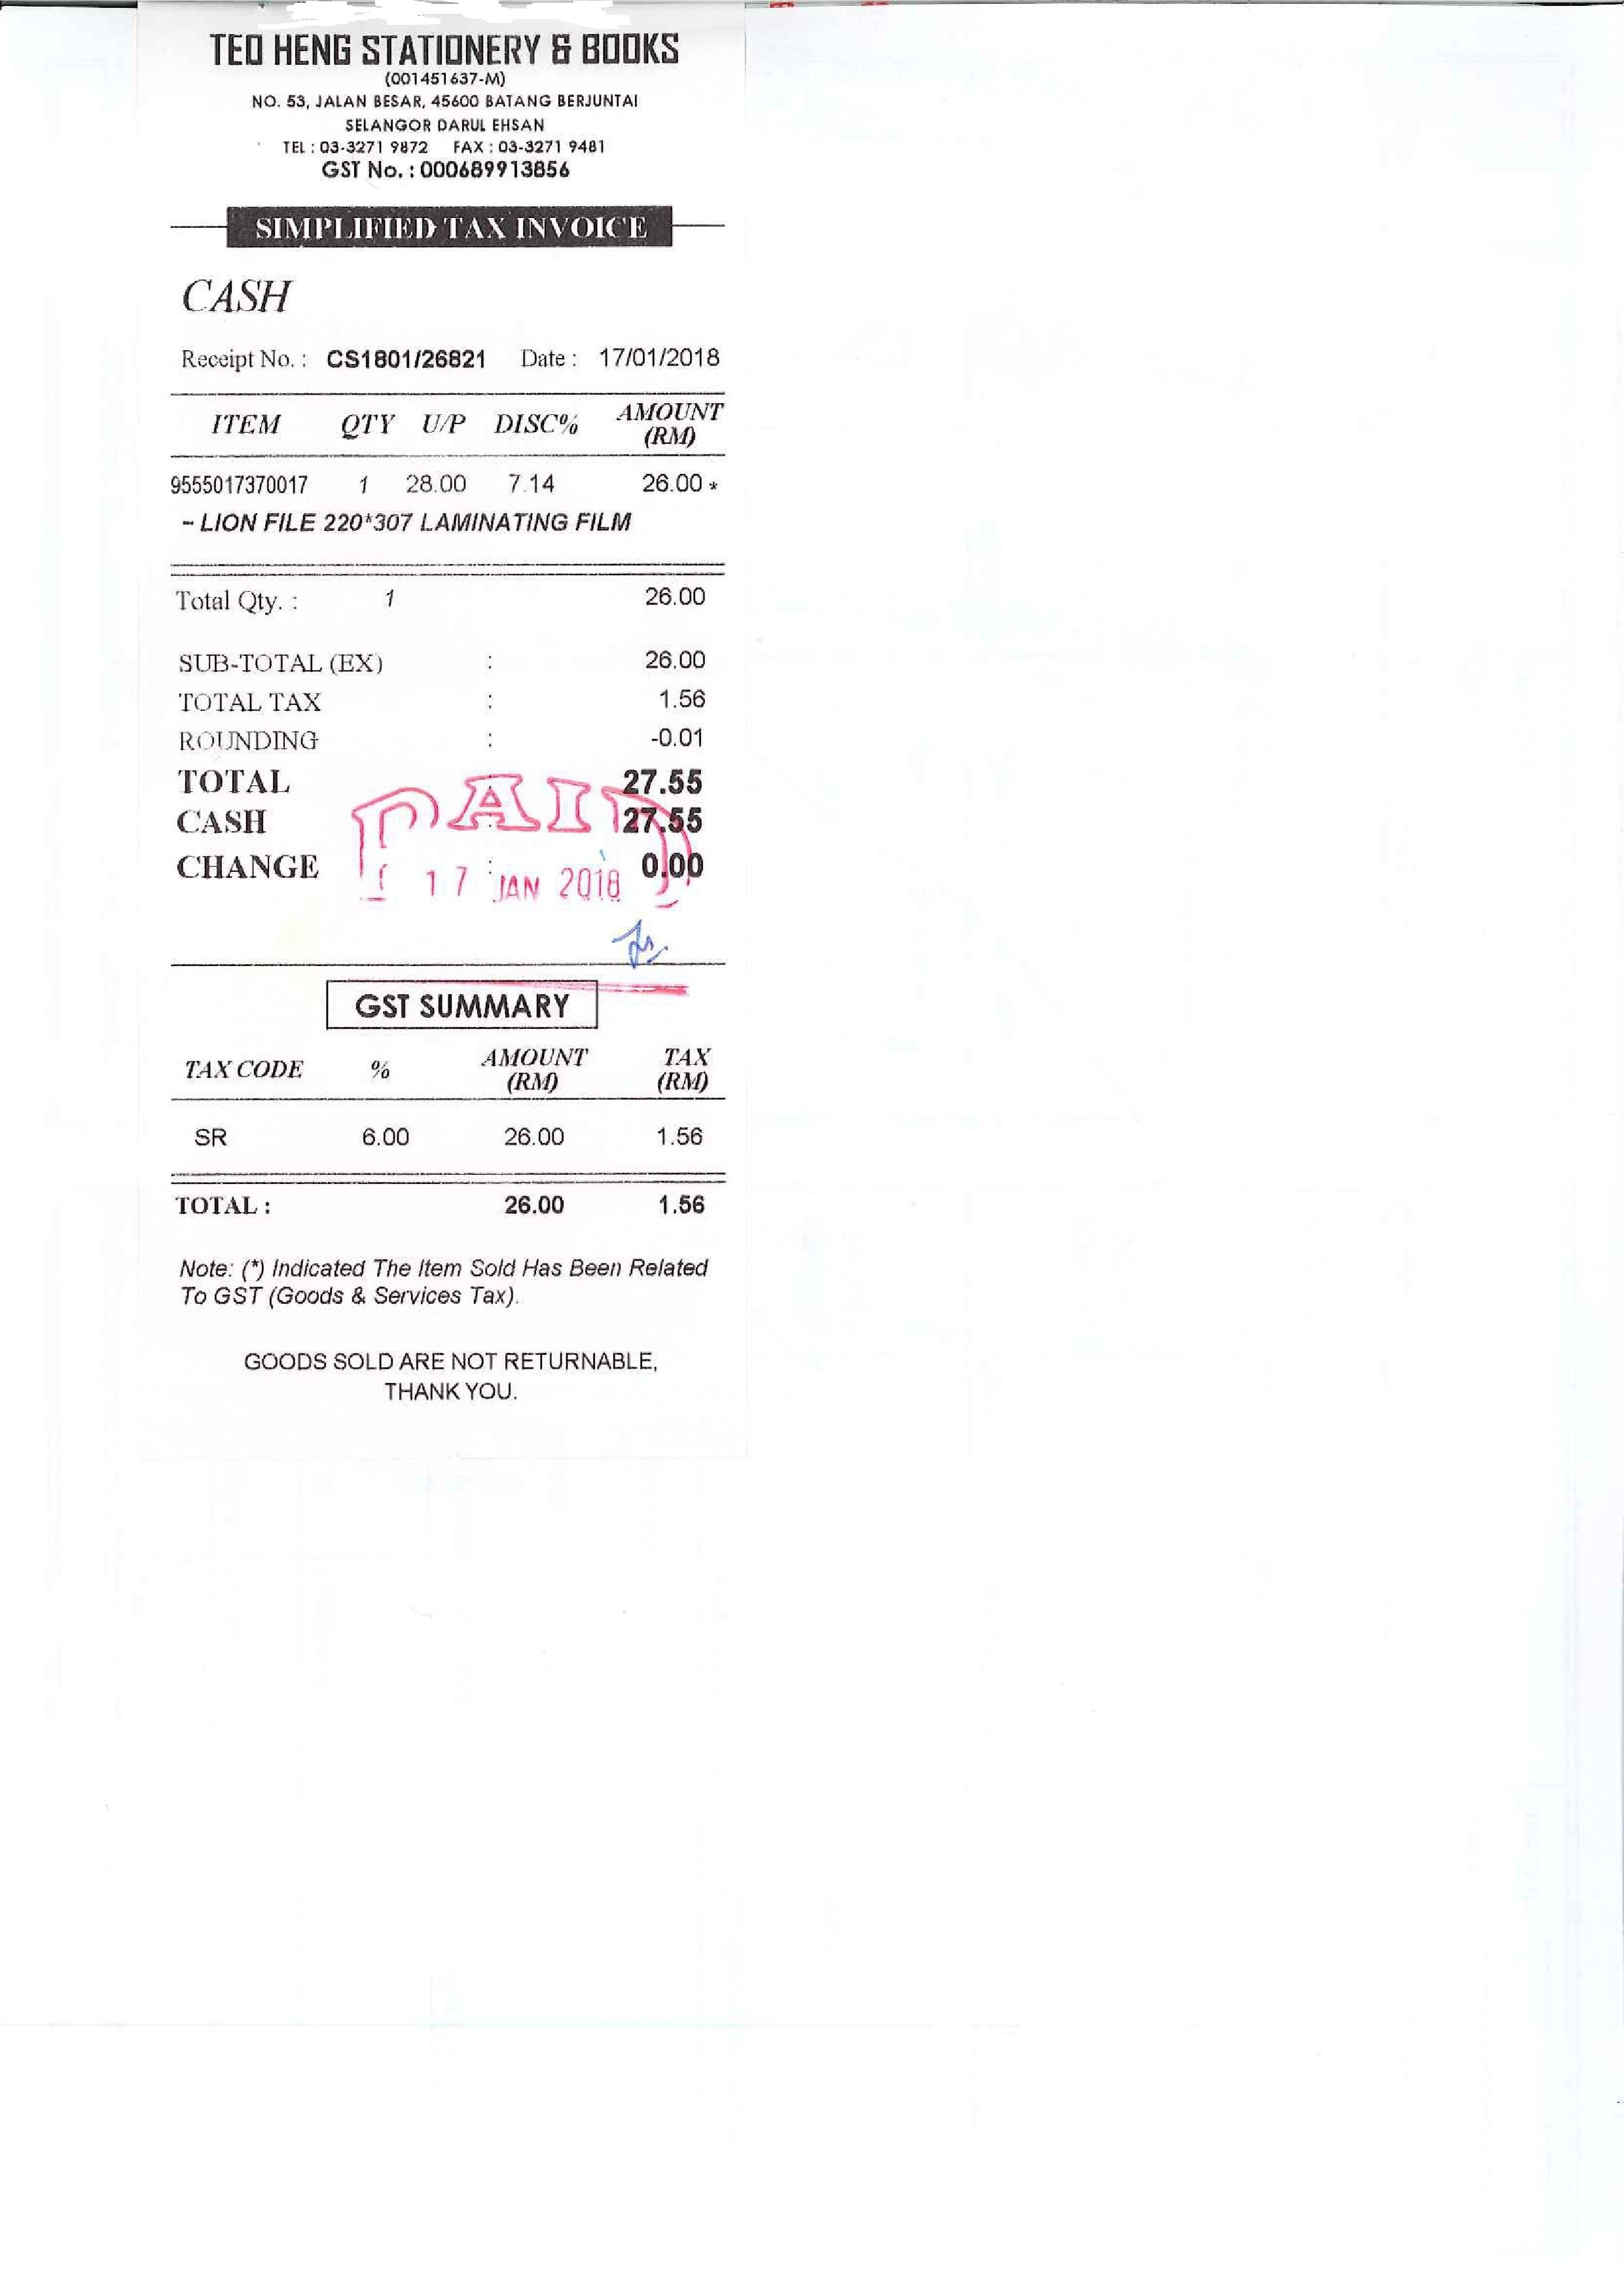
TEO HENG STATIONERY & BOOKS
(001451637-M)
NO. 53, JALAN BESAR, 45600 BATANG BERJUNTAI
SELANGOR DARUL EHSAN
TEL : 03-3271 9872
GST NO. : 000689913856
SIMPLIFIED TAX INVOICE
CASH
RECEIPT NO. : CS1801/26821
DATE : 17/01/2018
ITEM
QTY
U/P
DISC%
AMOUNT
9555017370017
1
28.00
7.14
26.00 *
- LION FILE 220*307 LAMINATING FILM
TOTAL QTY. :
1
26.00
SUB-TOTAL (EX)
:
26.00
TOTAL TAX
:
1.56
ROUNDING
:
-0.01
TOTAL
:
27.55
CASH
:
27.55
CHANGE
:
0.00
GST SUMMARY
TAX CODE
%
AMOUNT
TAX
SR
6.00
26.00
1.56
TOTAL:
26.00
1.56
NOTE: (*) INDICATED THE ITEM SOLD HAS BEEN RELATED
TO GST (GOODS & SERVICES TAX)
GOODS SOLD ARE NOT RETURNABLE,
THANK YOU.
FAX : 03-3271 9481
(RM)
(RM)
(RM)